Extract the amount written in words, the amount in digits, the name of the payee, the date on the cheque, and the bank's name from the image.
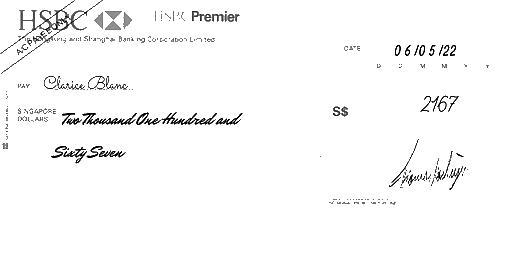
amt_in_words: Two Thousand One Hundred and Sixty Seven
amt_in_figures: 2167
payee_name: Clarice Blanc
bank_name: HSBC
cheque_date: 06/05/22